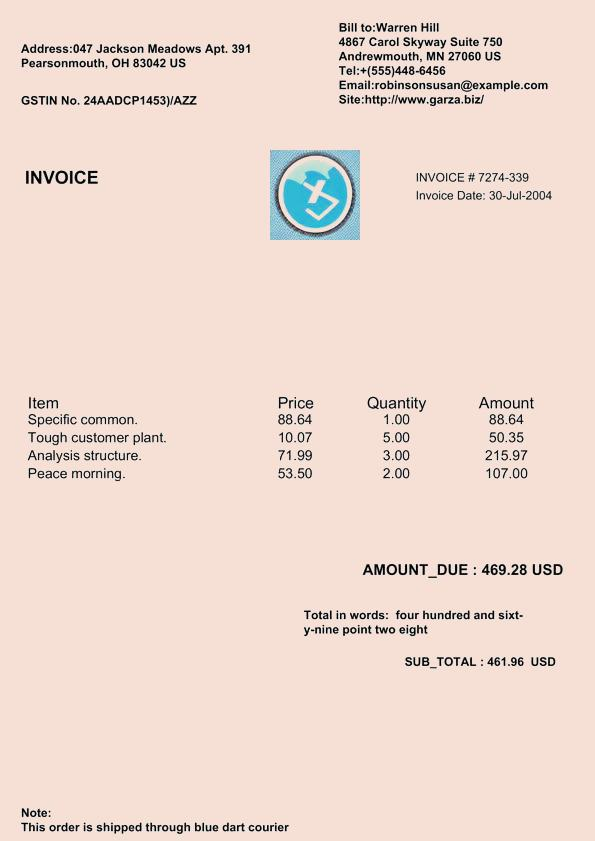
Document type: Invoice